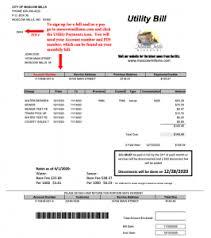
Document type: Invoice